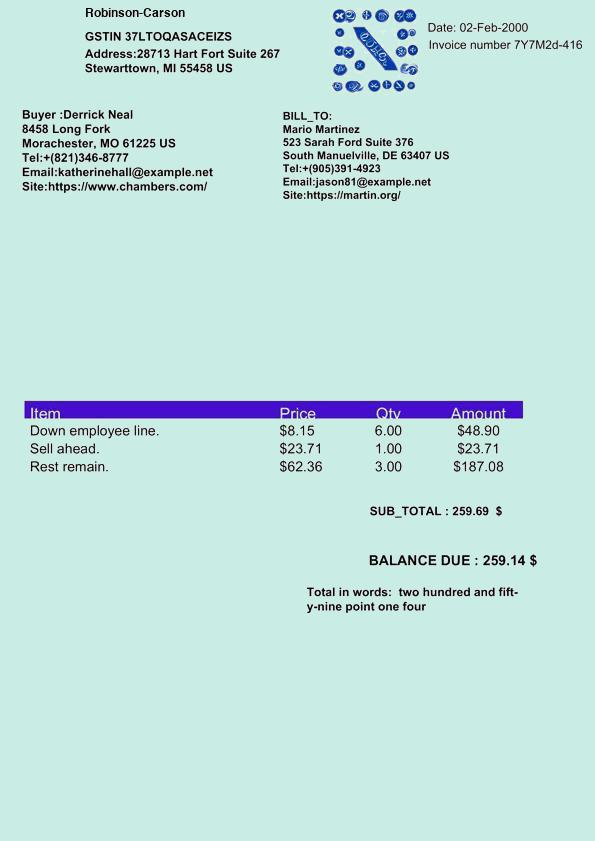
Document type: Invoice